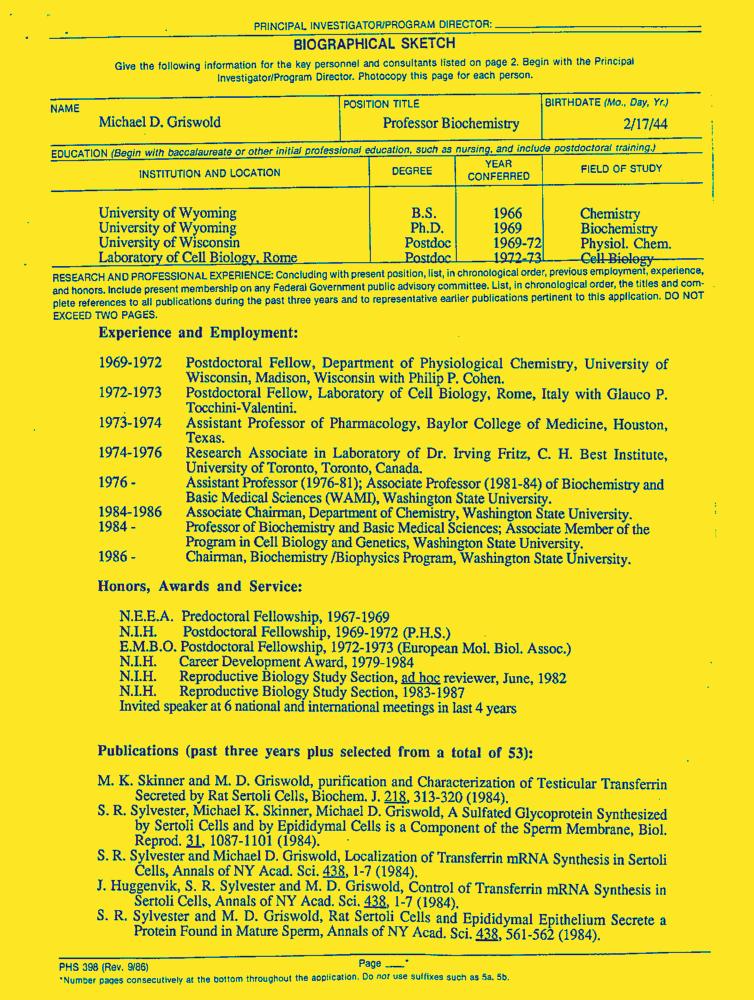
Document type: Resume-Doc